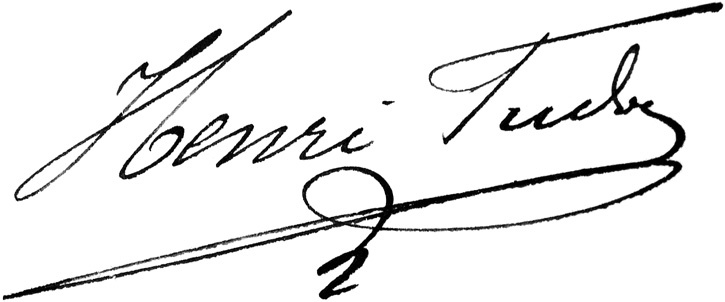
Signature of: henri tudor